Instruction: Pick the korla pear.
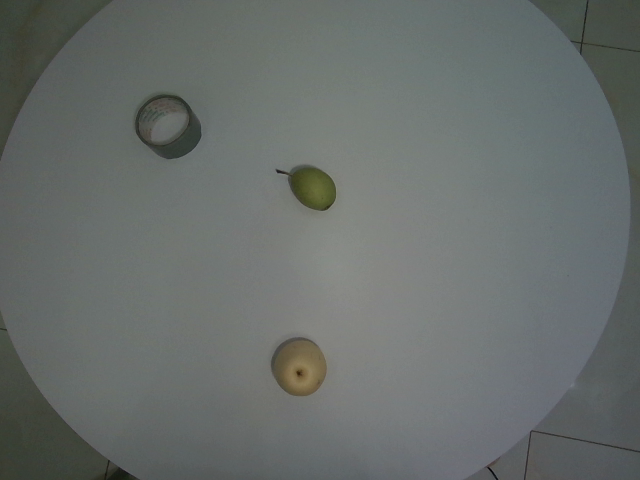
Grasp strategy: vertical